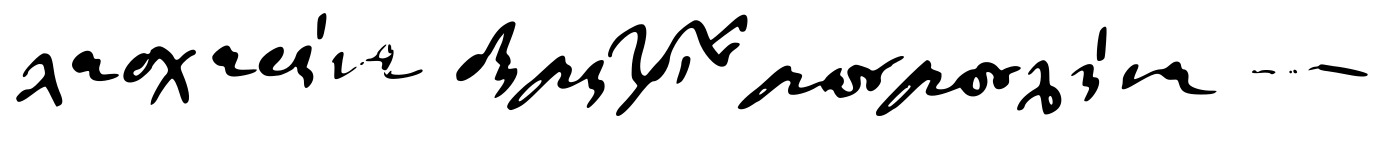
Signature of: laskarina bouboulina